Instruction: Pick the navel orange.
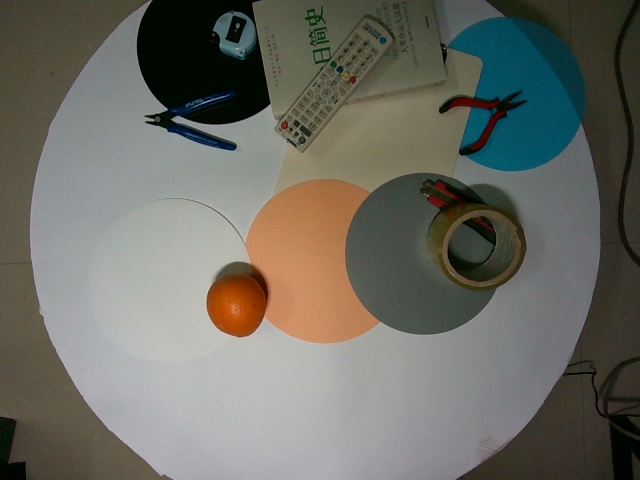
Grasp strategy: vertical